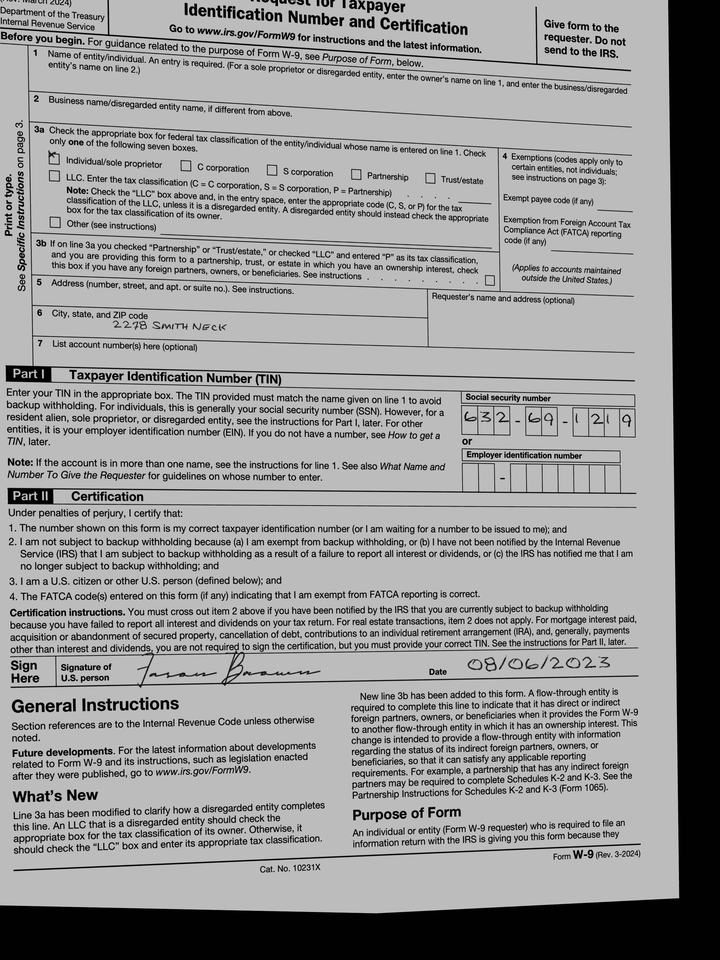
adr1: 2278 Smith Neck
cbx: yes
ssn: 632691219
sdt: 08/06/2023